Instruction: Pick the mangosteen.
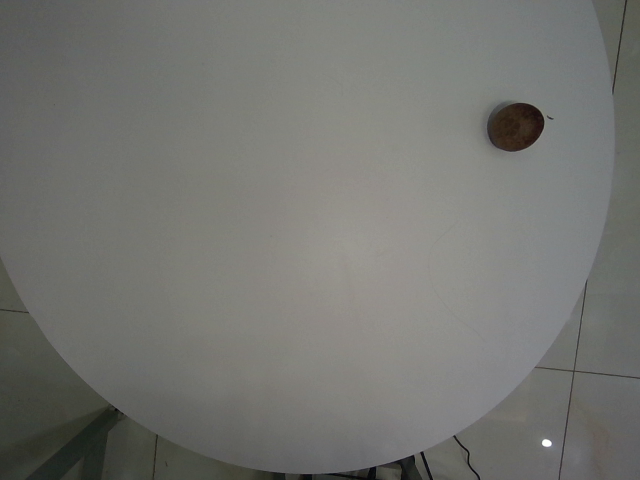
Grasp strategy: vertical